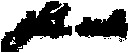
Signature of: abraham ortelius